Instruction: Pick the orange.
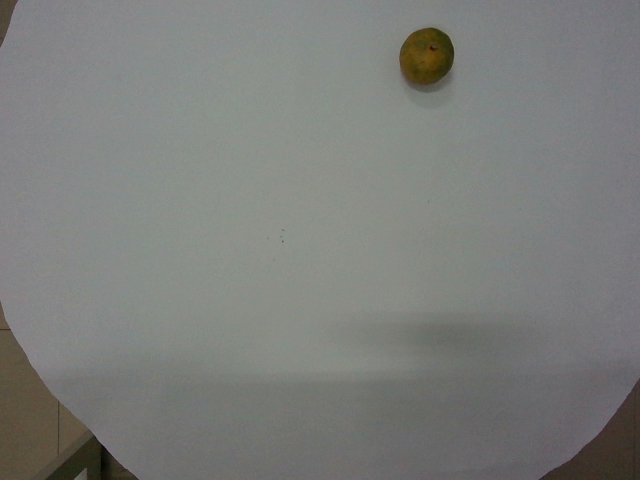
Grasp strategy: vertical